Question: What is the appraised value of the property as recorded in the document?
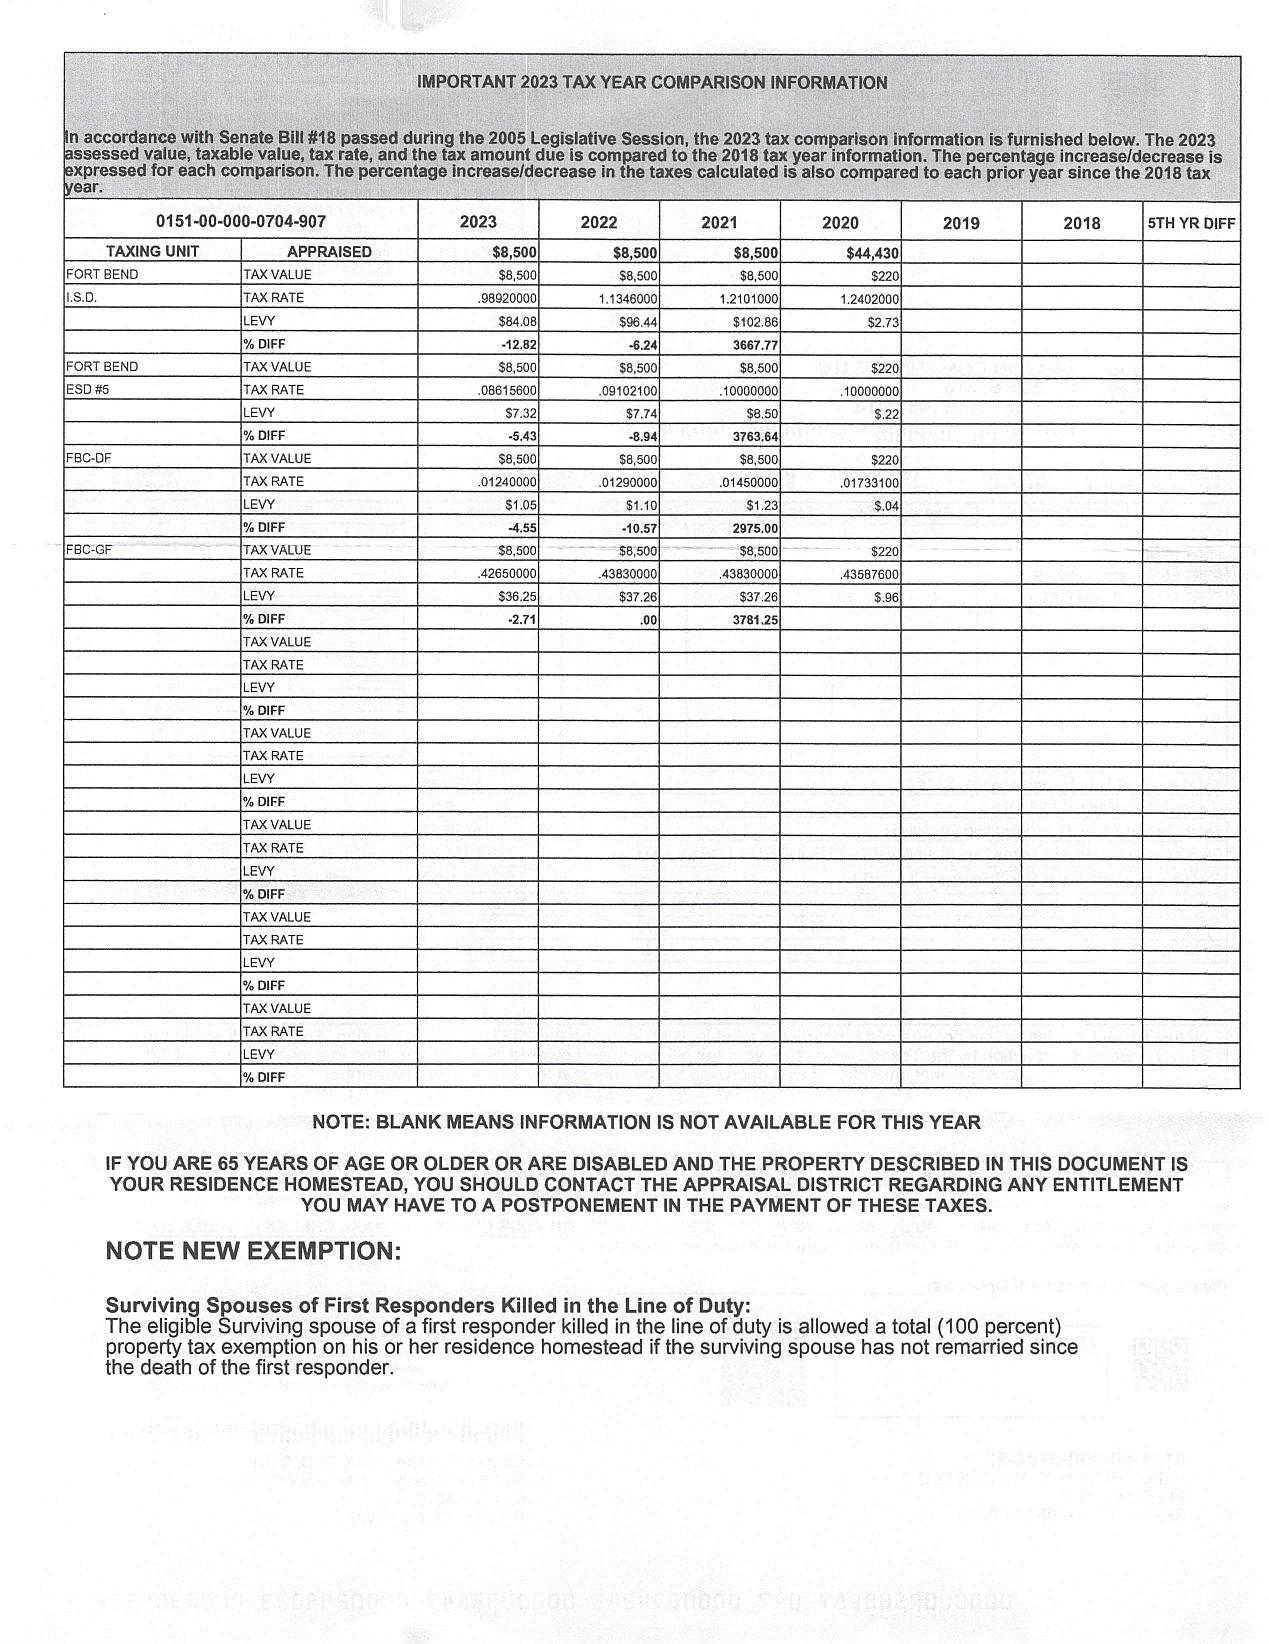
Answer: "$8,500 "